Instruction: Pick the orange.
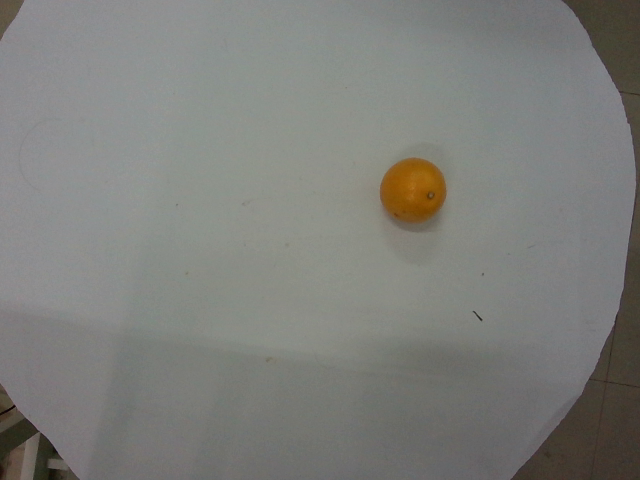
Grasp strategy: vertical